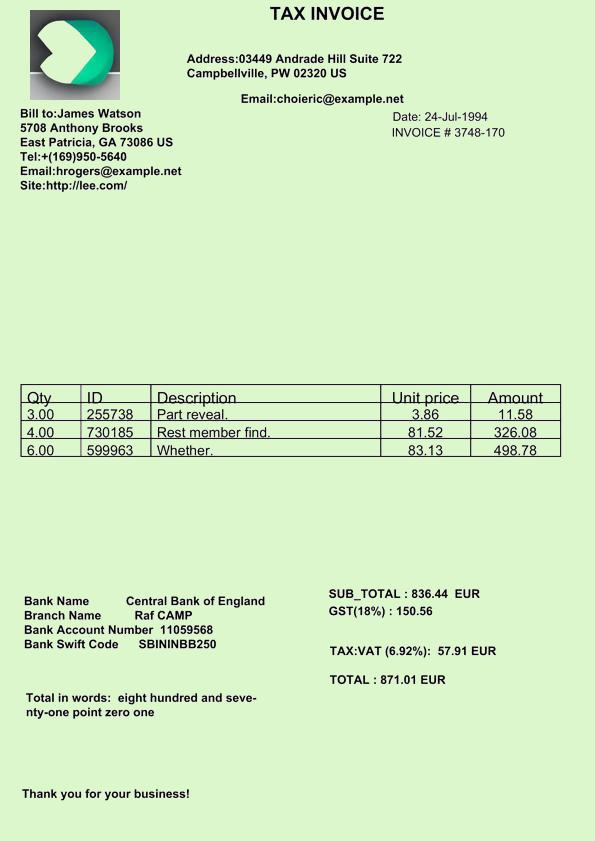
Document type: Invoice